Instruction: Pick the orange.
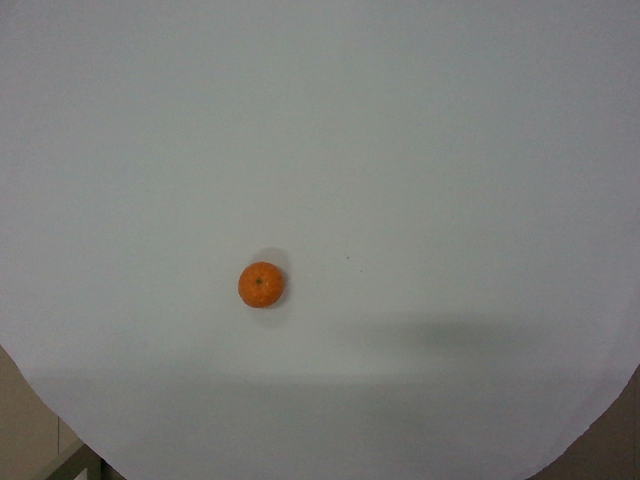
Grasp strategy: vertical